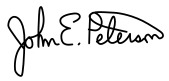
Signature of: john e peterson